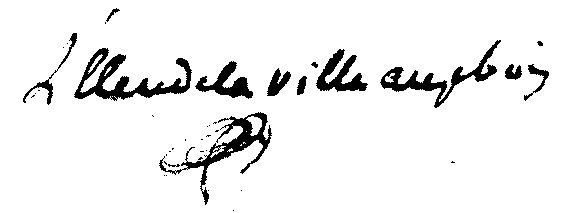
Signature of: claude antoine leleu de la ville aux bois